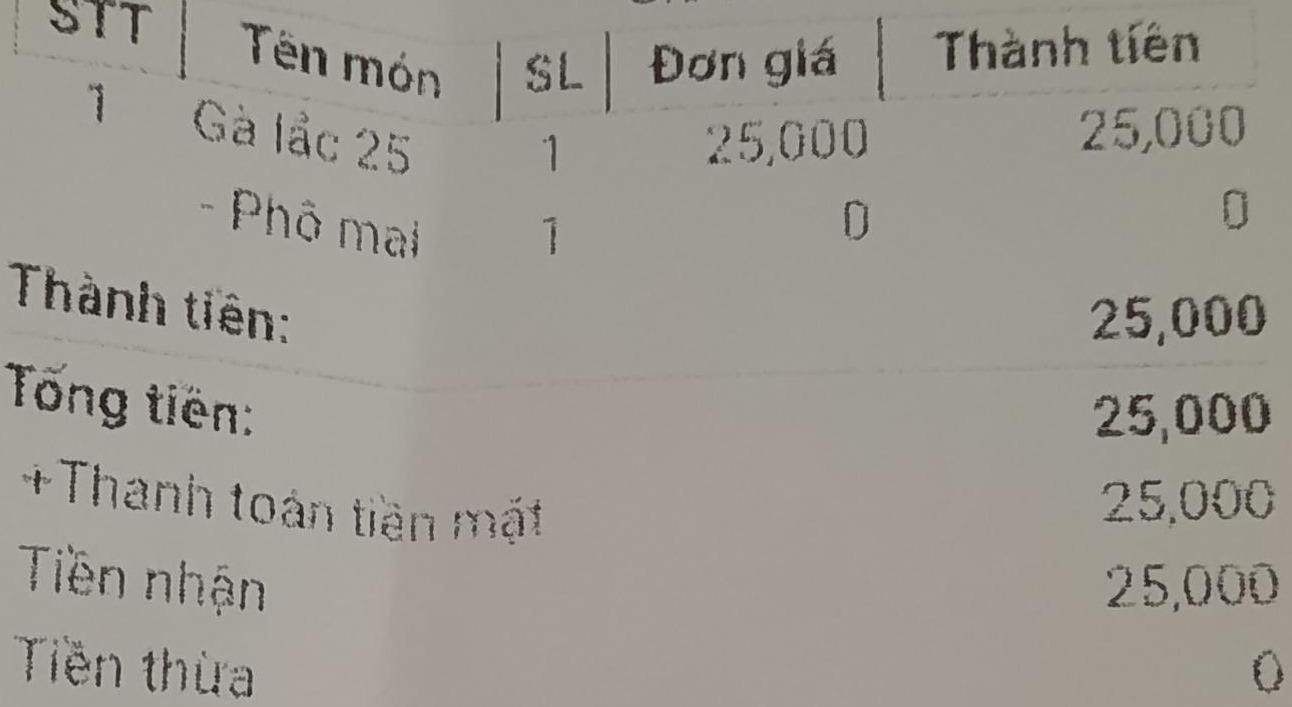
<table>
<tr>
<th>STT</th>
<th>Tên món</th>
<th>SL</th>
<th>Đơn giá</th>
<th>Thành tiền</th>
</tr>
<tr>
<td>1</td>
<td>Gà lắc 25<br>- Phô mai</td>
<td>1<br>1</td>
<td>25,000<br>0</td>
<td>25,000<br>0</td>
</tr>
</table>

Thành tiền: 25,000
Tổng tiền: 25,000
+ Thanh toán tiền mặt 25,000
Tiền nhận 25,000
Tiền thừa 0